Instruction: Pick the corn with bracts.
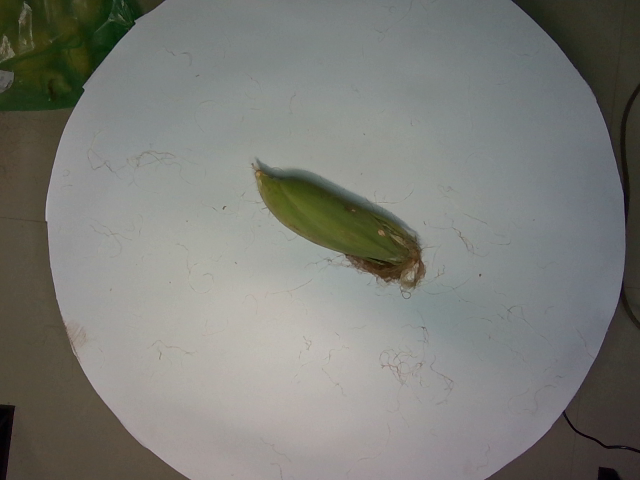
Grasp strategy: vertical